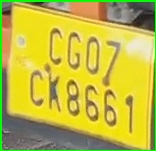
License plate number: CG 07CK 8661